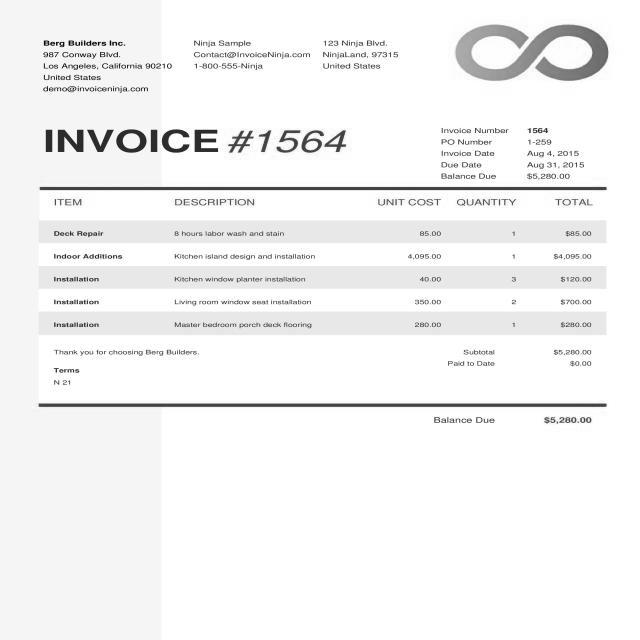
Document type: Invoice